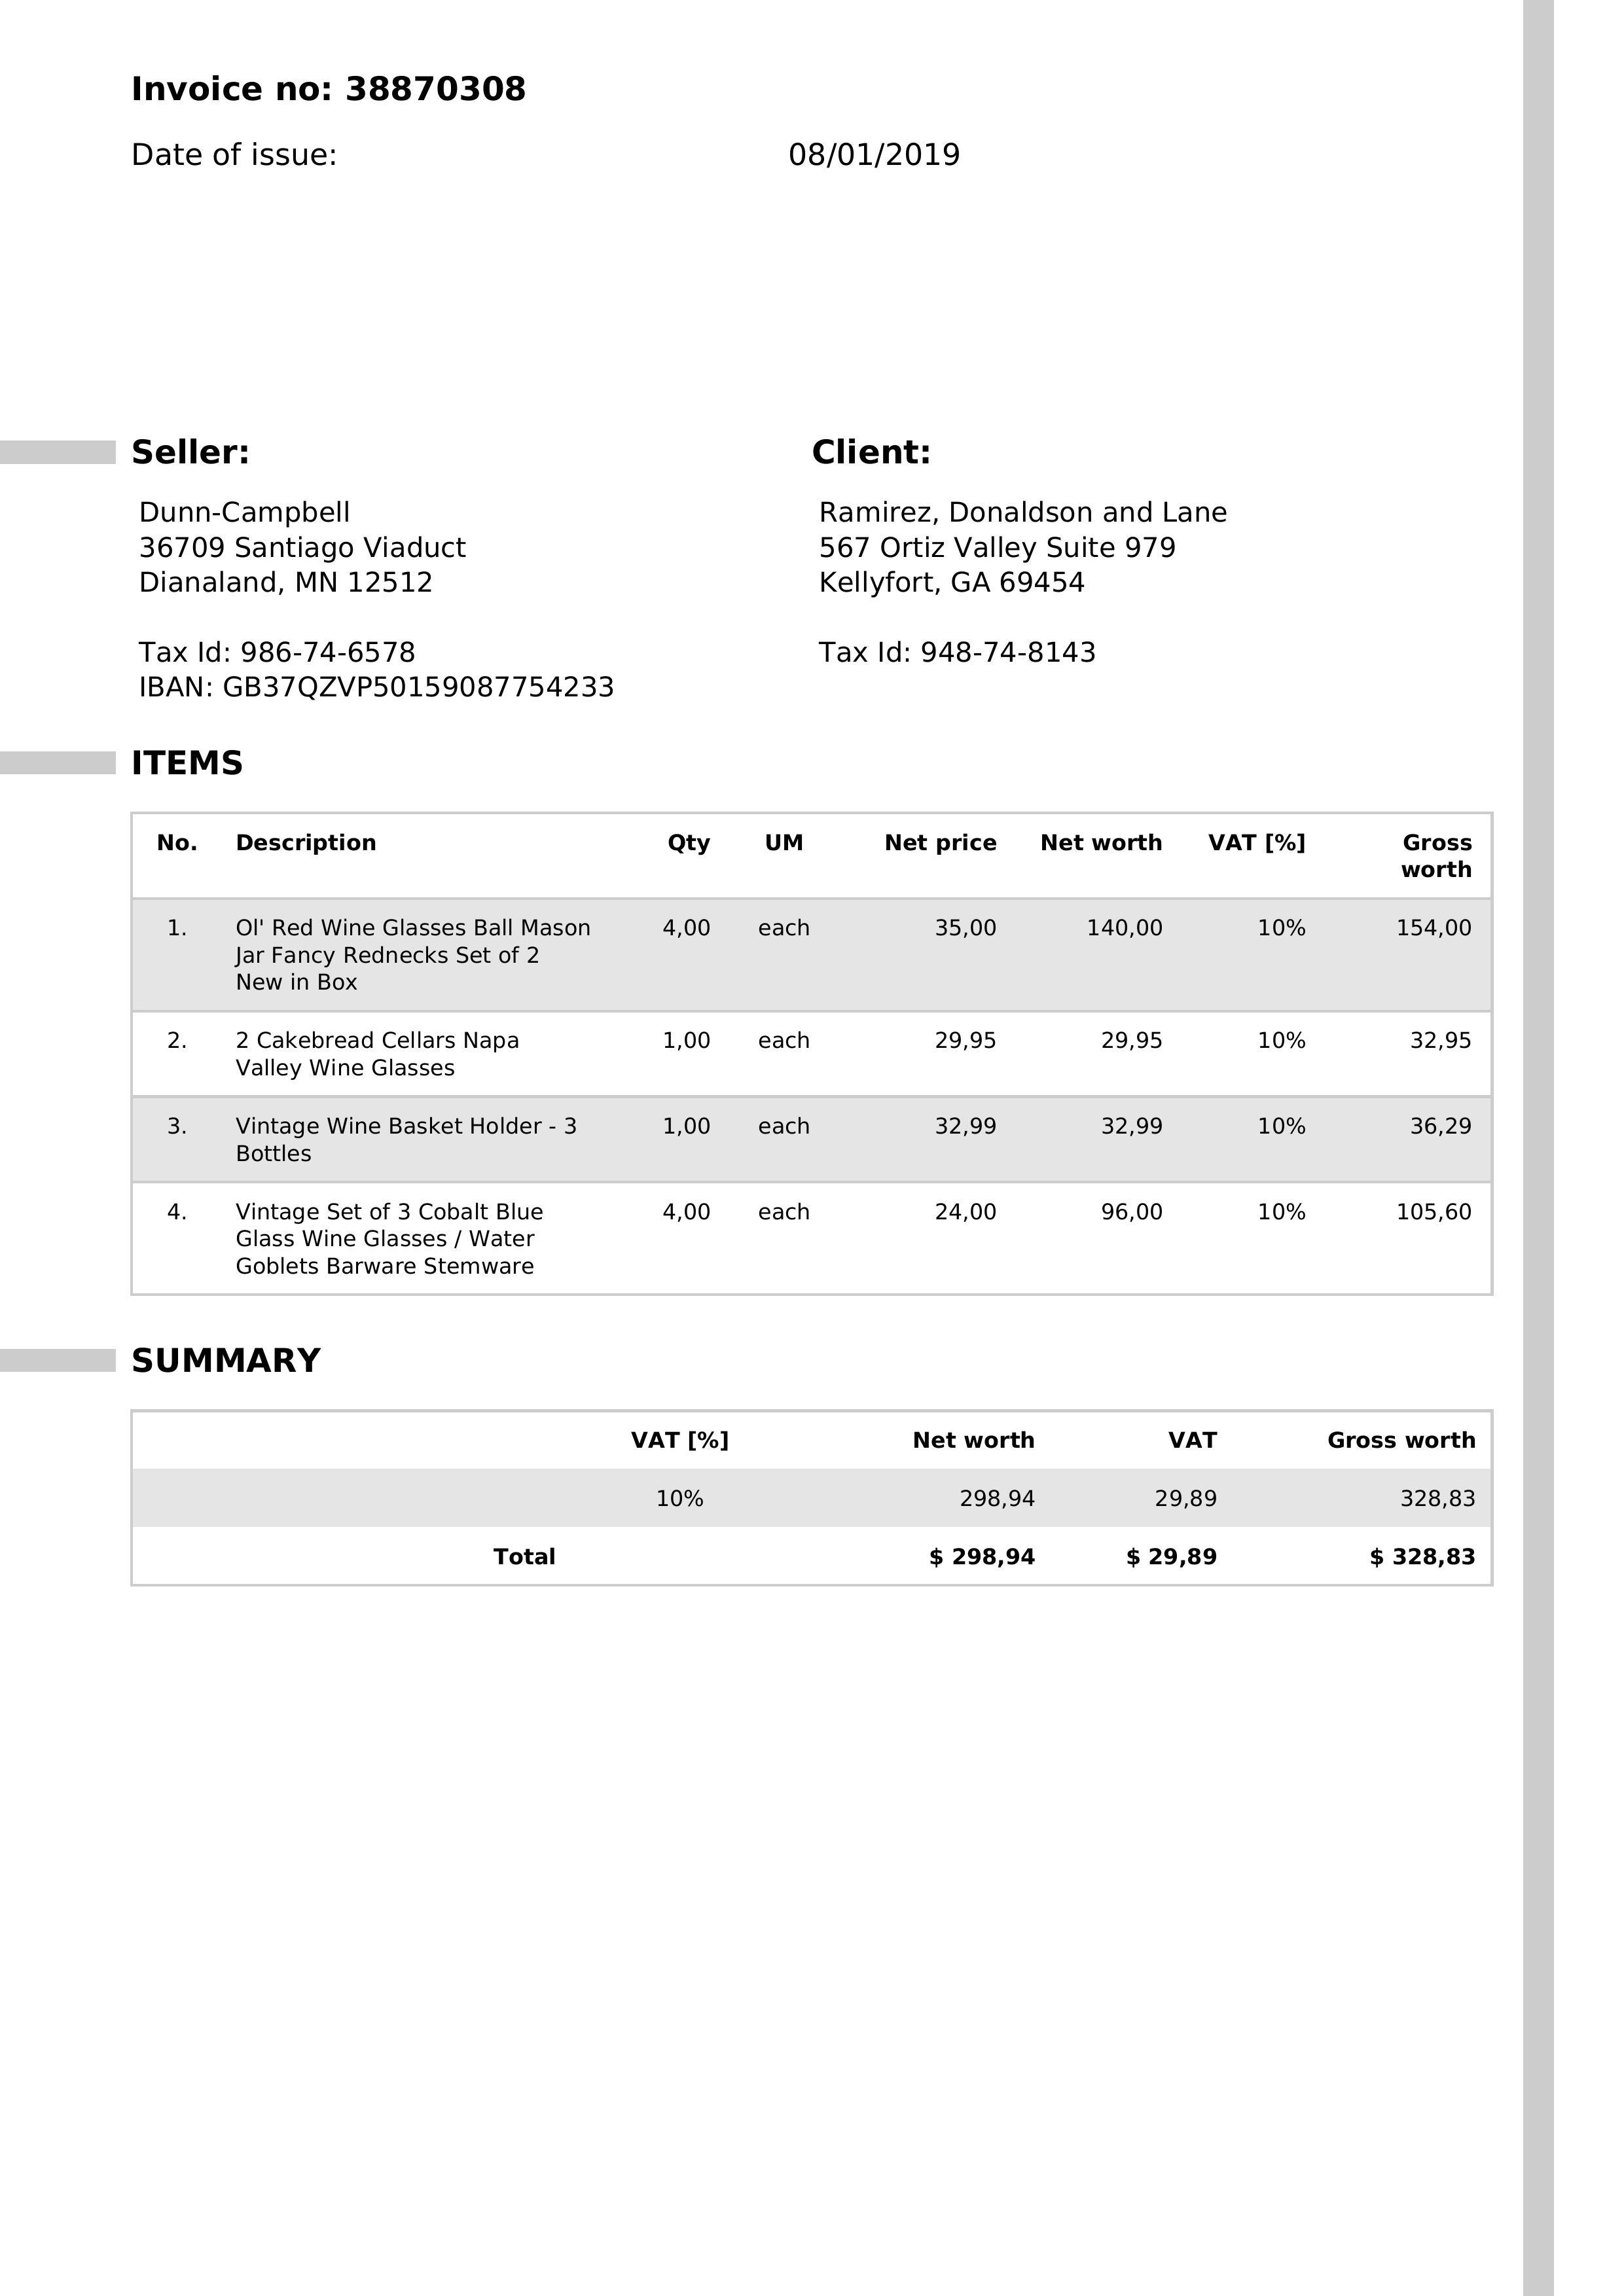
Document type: Invoice